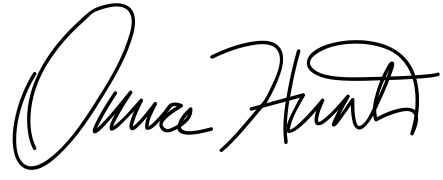
Signature of: duncan l hunter